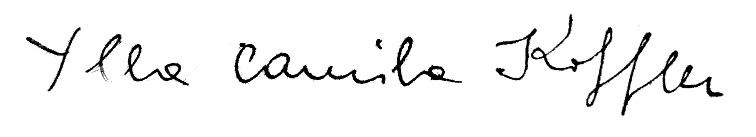
Signature of: ylla